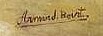
Signature of: armand point